Question: What appears to be the issue?
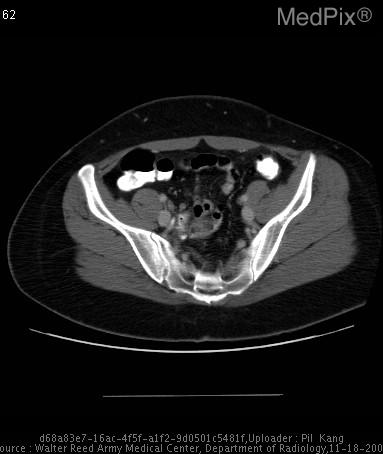
Answer: The findings suggest A small round fatty lesion adjacent to the proximal sigmoid colon outlined by a ring of soft tissue attenuation, plus surrounding stranding of mesenteric fat.  There is also a small focal thickening of the adjacent sigmoid colonic wall.  No diverticula were noted in the entirity of the sigmoid colon (not shown).. Multiple axial CT images of the abdomen/pelvis demonstrates: small round fatty lesion adjacent to the proximal sigmoid colon outlined by a ring of soft tissue attenuation, plus surrounding stranding of mesenteric fat.  There is also a small focal thickening of the adjacent sigmoid colonic wall.  No diverticula were noted in the entirity of the sigmoid colon (not shown).. The patient might have a history of 27 year old female with acute onset left lower quadrant pain, r/o diverticulitis or appendicitis..